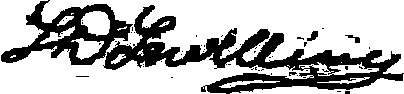
Signature of: lorenzo d lewelling